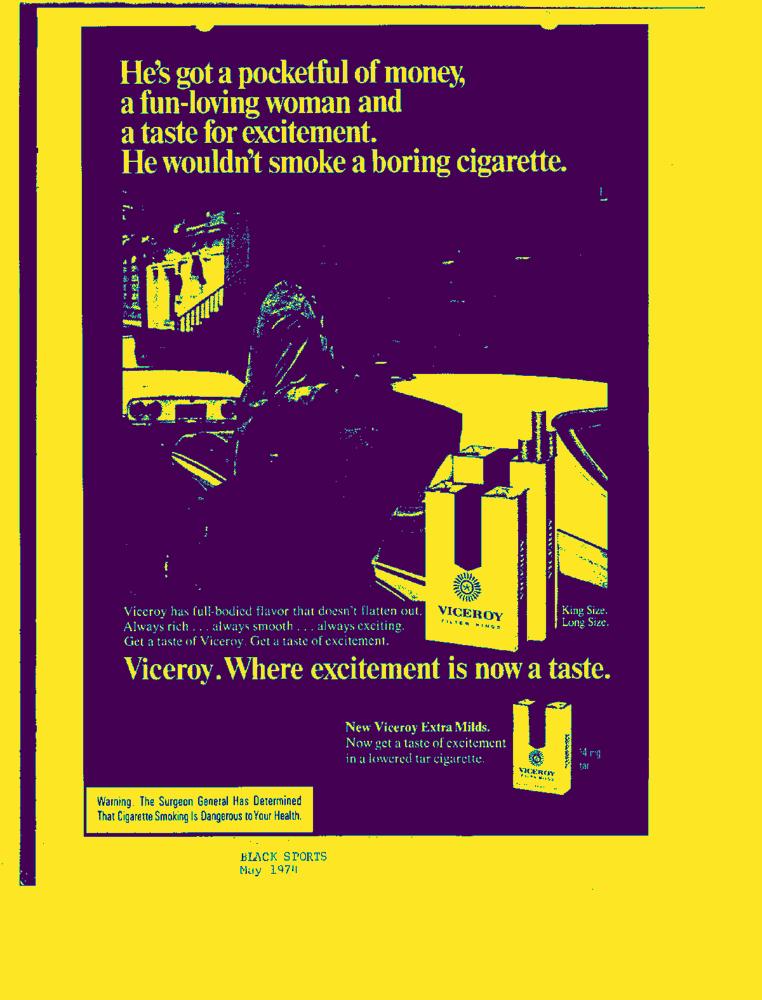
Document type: AD